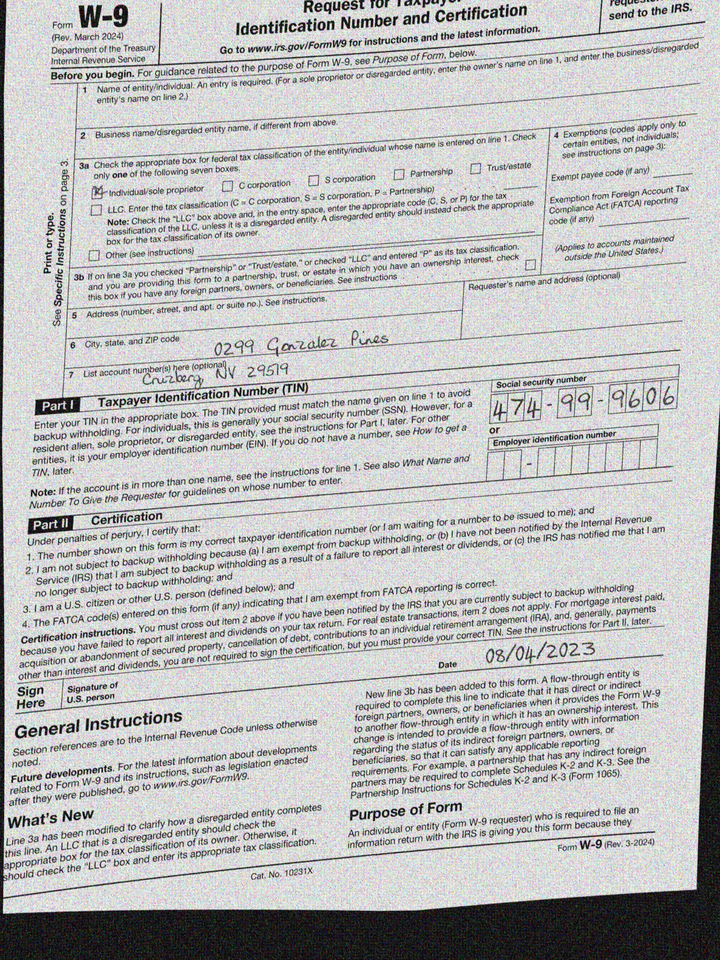
adr1: 0299 Gonzalez Pines
adr2: Cruzberg, NV 29519
cbx: yes
ssn: 474999606
sdt: 08/04/2023